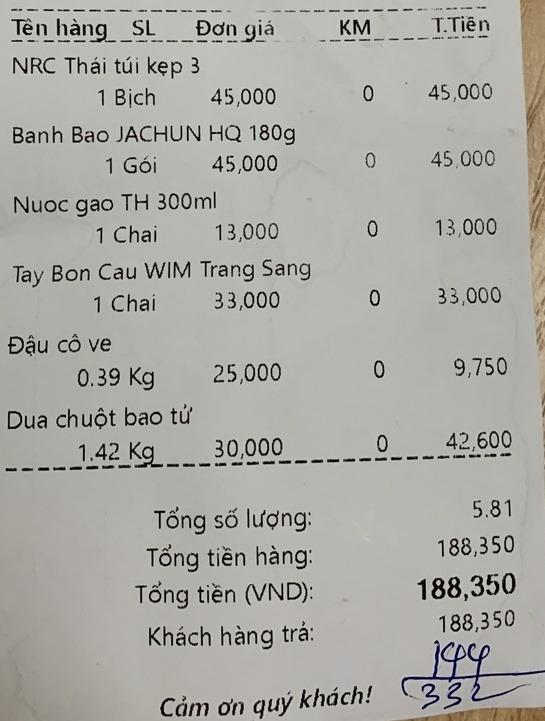
<table>
<tr>
<th>Tên hàng</th>
<th>SL</th>
<th>Đơn giá</th>
<th>KM</th>
<th>T.Tiền</th>
</tr>
<tr>
<td>NRC Thái túi kép 3</td>
<td>1 Bịch</td>
<td>45,000</td>
<td>0</td>
<td>45,000</td>
</tr>
<tr>
<td>Banh Bao JACHUN HQ 180g</td>
<td>1 Gói</td>
<td>45,000</td>
<td>0</td>
<td>45,000</td>
</tr>
<tr>
<td>Nuoc gạo TH 300ml</td>
<td>1 Chai</td>
<td>13,000</td>
<td>0</td>
<td>13,000</td>
</tr>
<tr>
<td>Tay Bon Cau WIM Trang Sang</td>
<td>1 Chai</td>
<td>33,000</td>
<td>0</td>
<td>33,000</td>
</tr>
<tr>
<td>Đậu cô ve</td>
<td>0.39 Kg</td>
<td>25,000</td>
<td>0</td>
<td>9,750</td>
</tr>
<tr>
<td>Dua chuột bao tử</td>
<td>1.42 Kg</td>
<td>30,000</td>
<td>0</td>
<td>42,600</td>
</tr>
</table>

Tổng số lượng: 5.81
Tổng tiền hàng: 188,350
Tổng tiền (VND): 188,350
Khách hàng trả: 188,350

Cảm ơn quý khách!